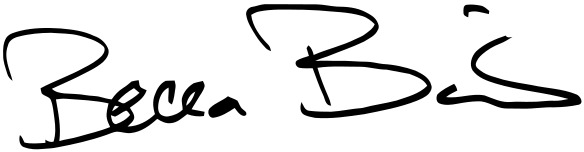
Signature of: becca balint